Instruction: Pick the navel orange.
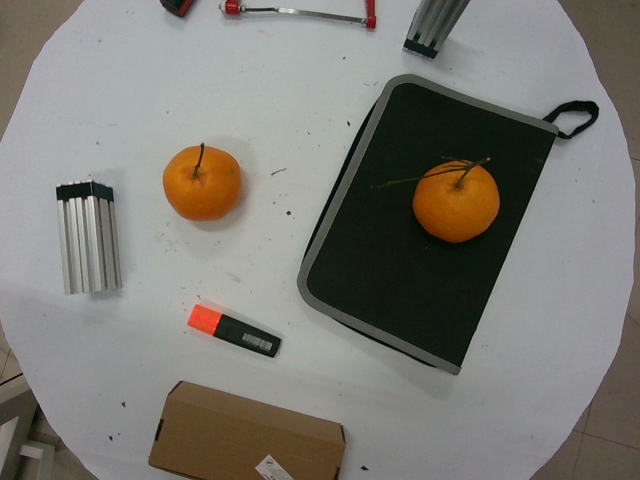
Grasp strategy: vertical